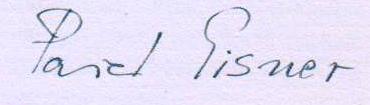
Signature of: pavel eisner